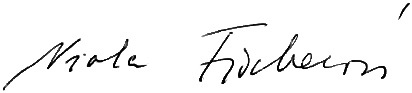
Signature of: viola fischerová